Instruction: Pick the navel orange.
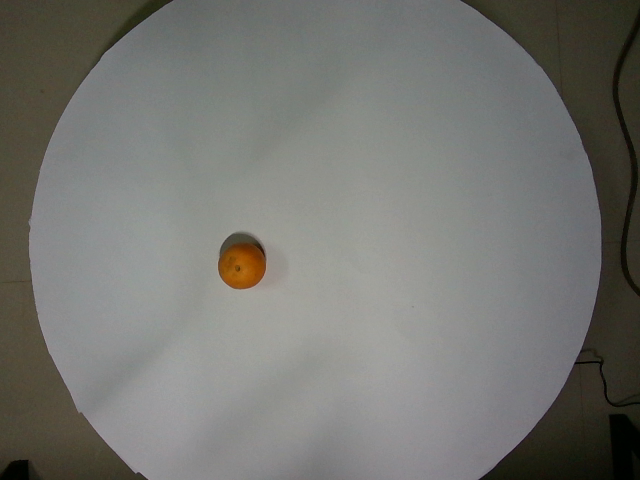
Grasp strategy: vertical